Question: What might the diagnosis be?
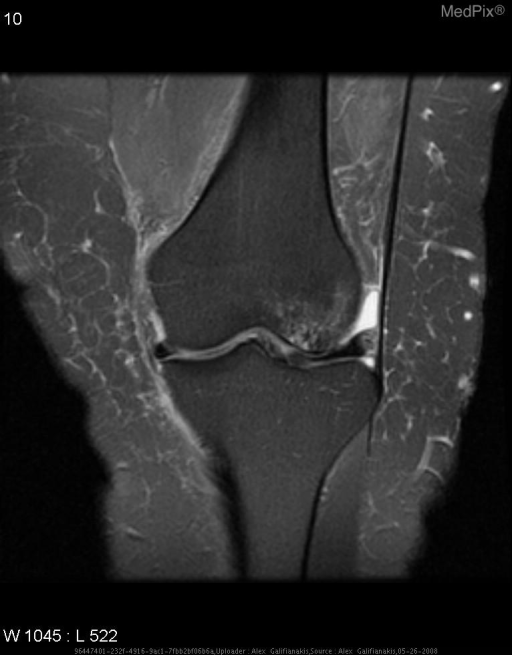
Answer: The possible diagnosis includes • Spontaneous Osteonecrosis of the knee
• Osteochondritis dissecans
•  Meniscal Tear
•  Stress fracture.